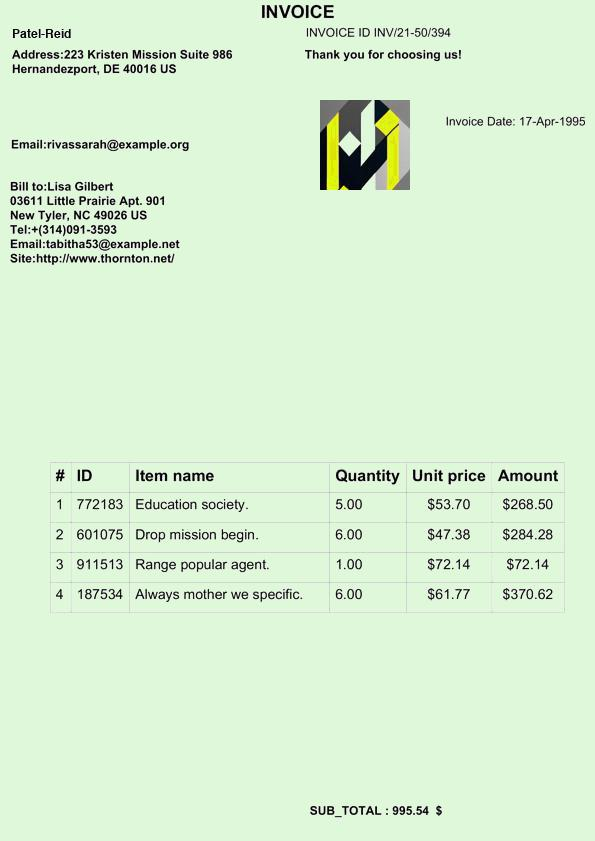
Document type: Invoice